Question: What could the diagnosis suggest?
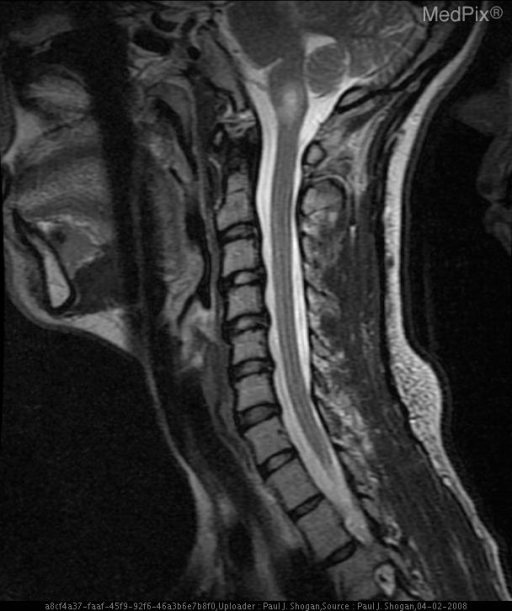
Answer: The possible diagnosis includes Dissection
Racemose Capillary Telangiectasia.